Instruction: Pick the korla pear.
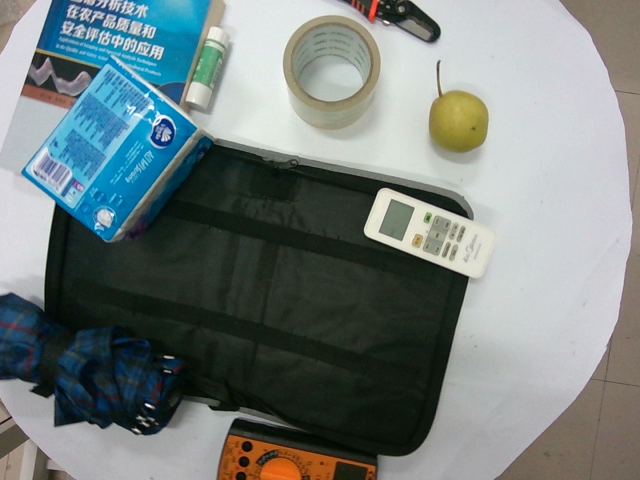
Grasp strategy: vertical